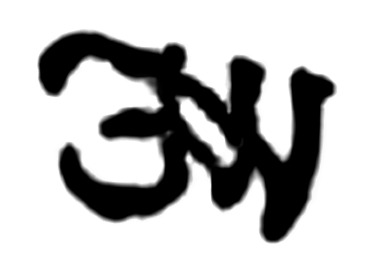
Signature of: johann willenberger 1